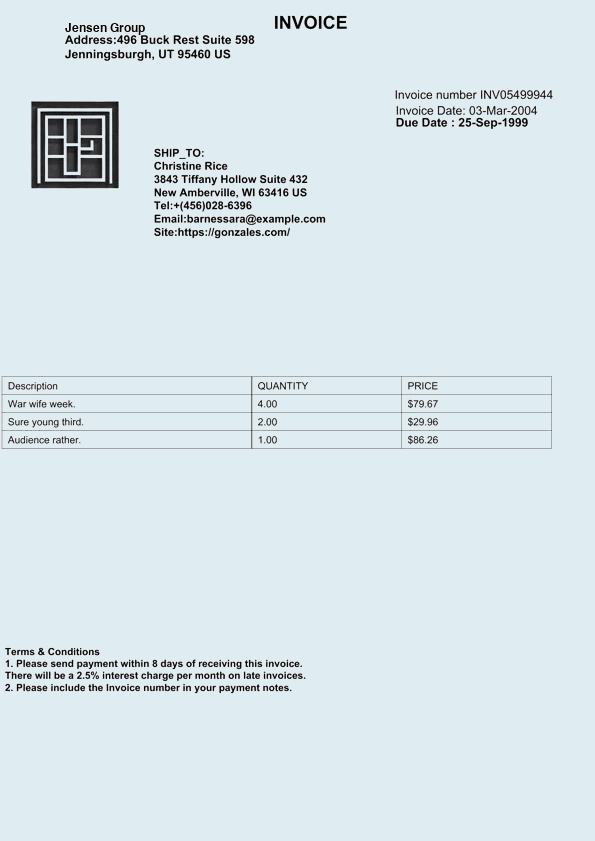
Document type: Invoice